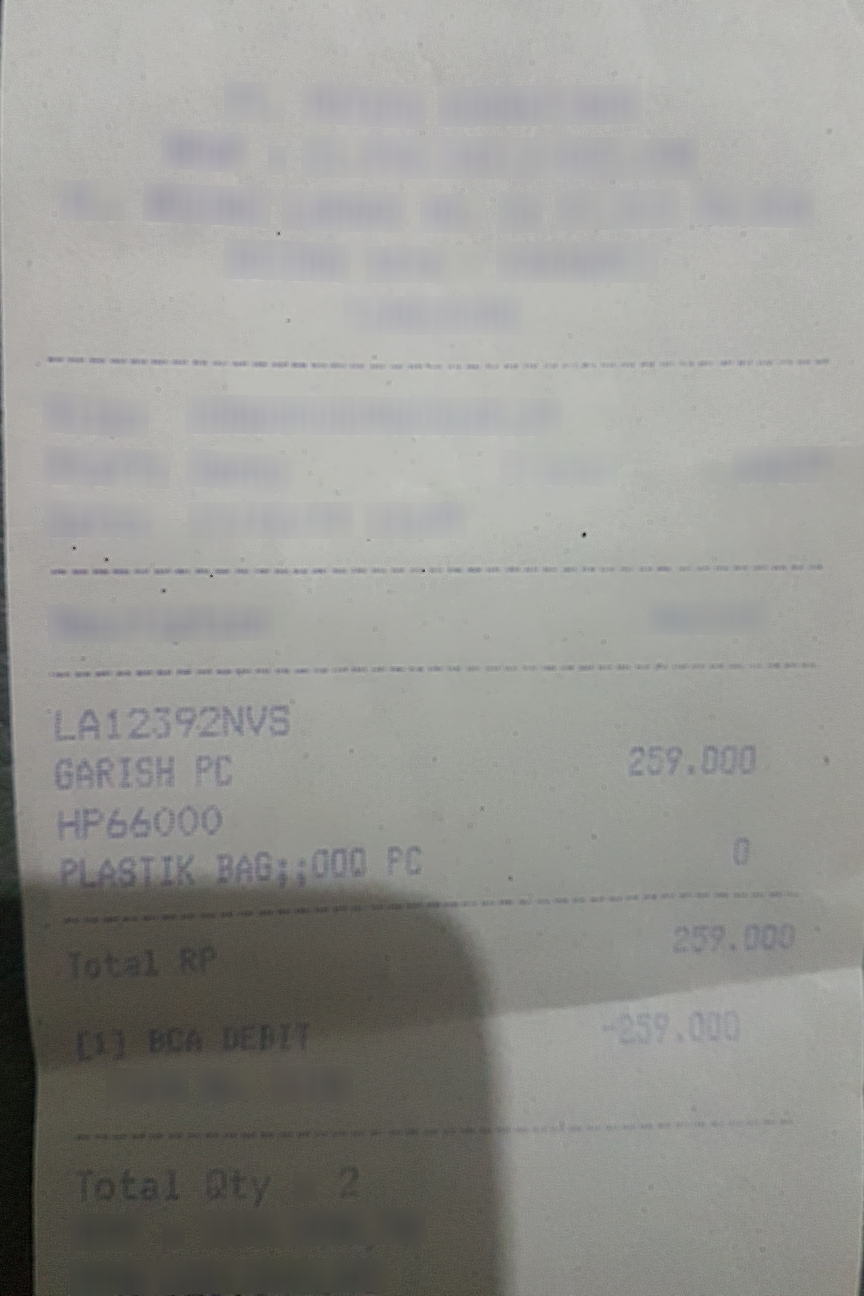
Number of items: 2
Total: 259.000
OCR text regions:
text: Rp
text: LA12392NVS
text: GARISH
text: PC
text: 259.000
text: HP66000
text: PLASTIK
text: BAG;:
text: 000
text: PC
text: 0
text: 259.000
text: Total
text: [1]
text: BCA
text: DEBIT
text: -259,000
text: Total
text: Qty
text: 2